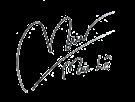
Signature of: miu lê